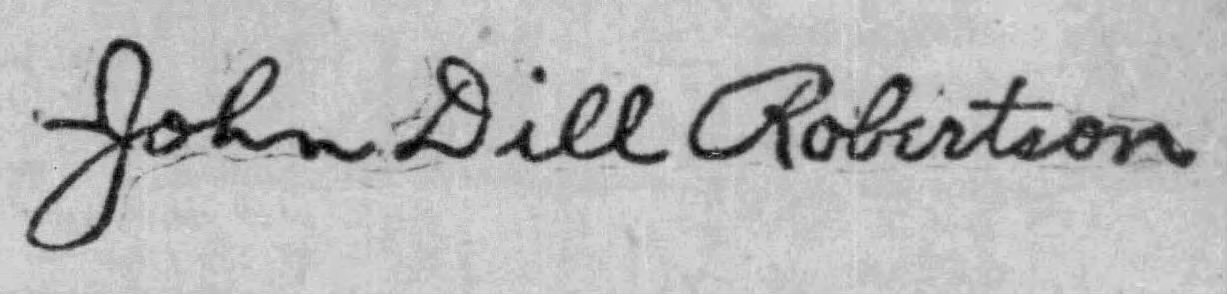
Signature of: john dill robertson